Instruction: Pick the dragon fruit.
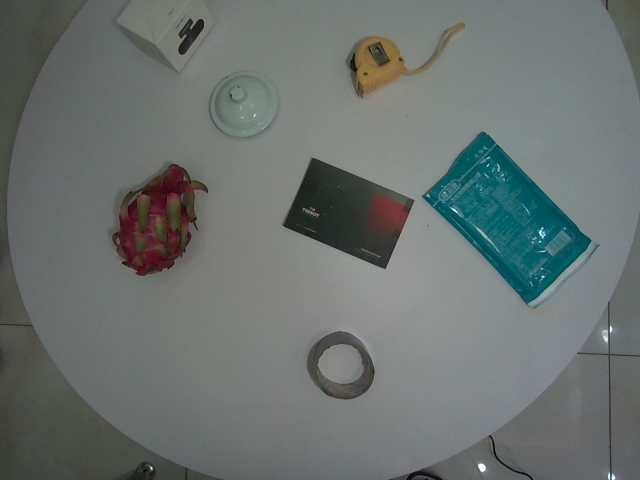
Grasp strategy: vertical